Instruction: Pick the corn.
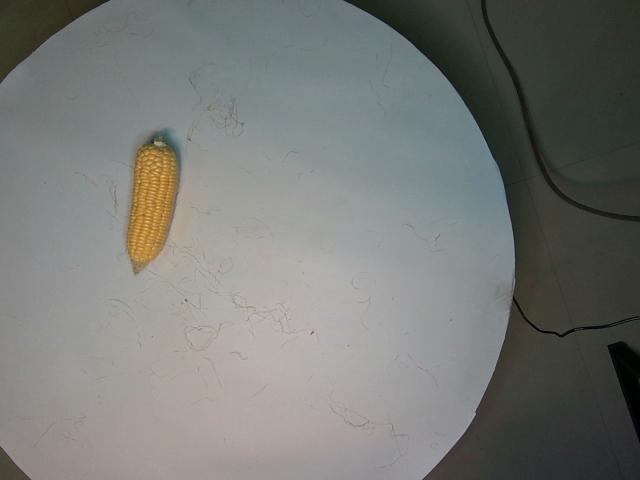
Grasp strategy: vertical